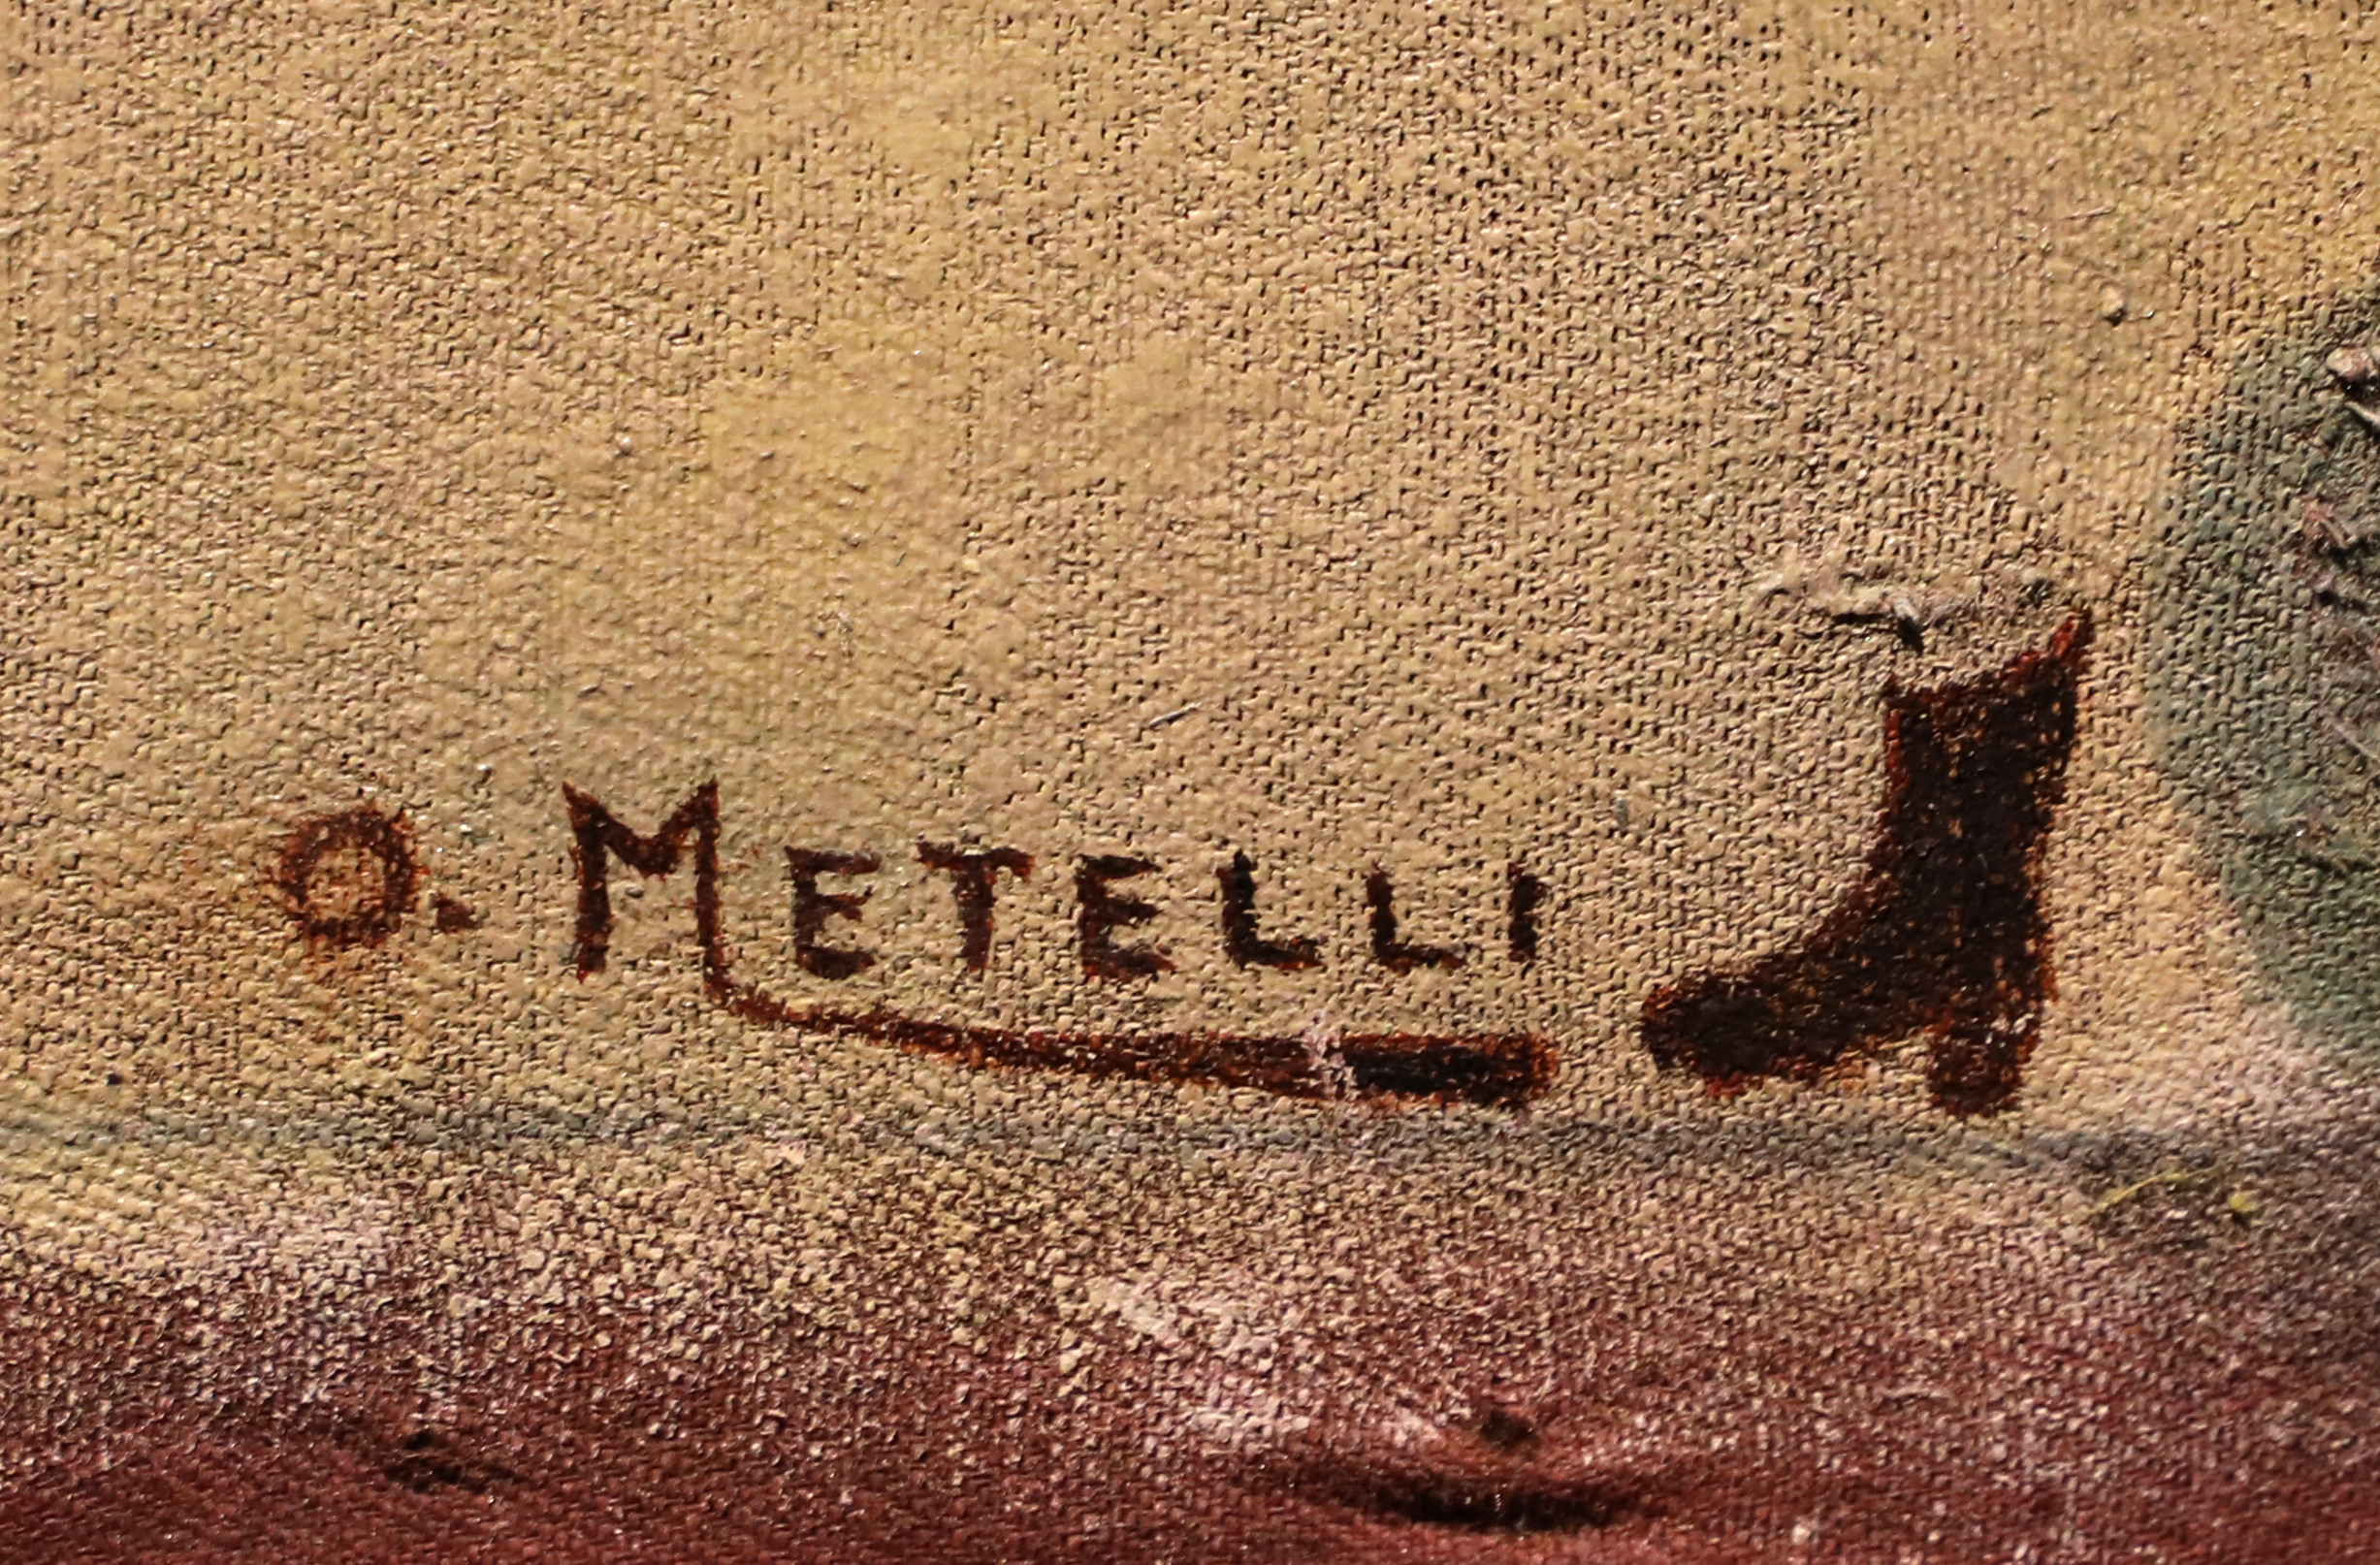
Signature of: orneore metelli